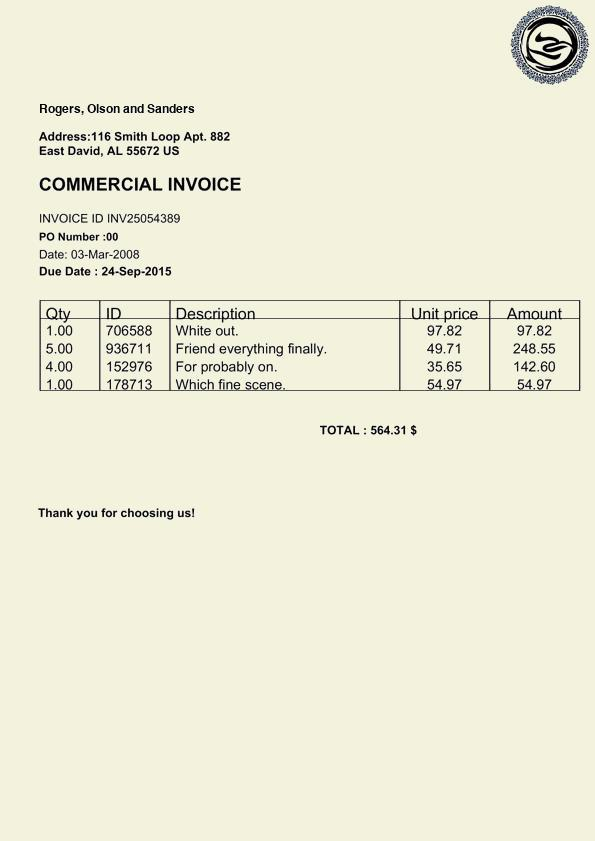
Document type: Invoice